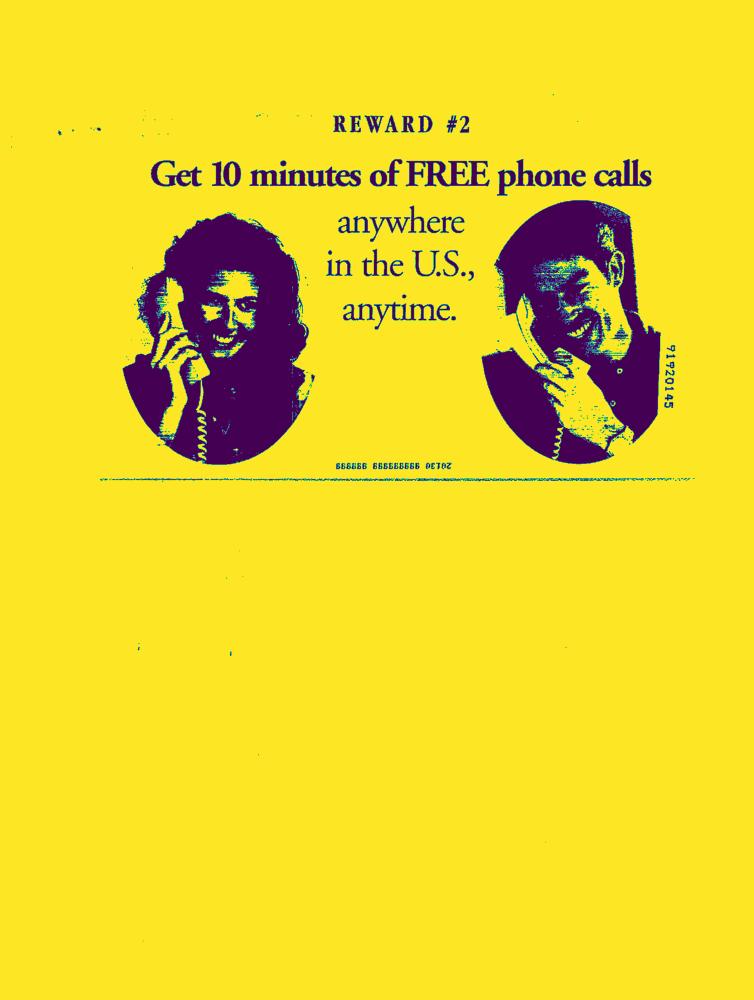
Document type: AD